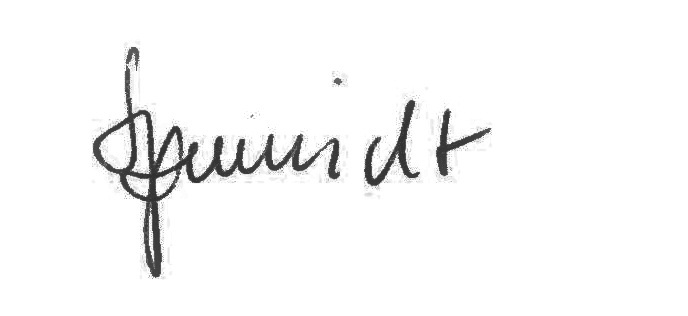
Signature of: siegfried j schmidt